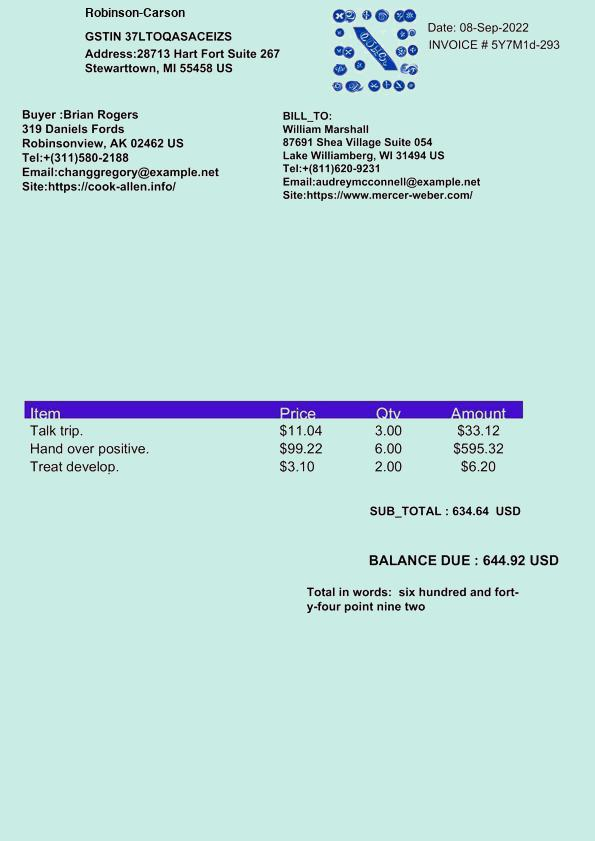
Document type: Invoice